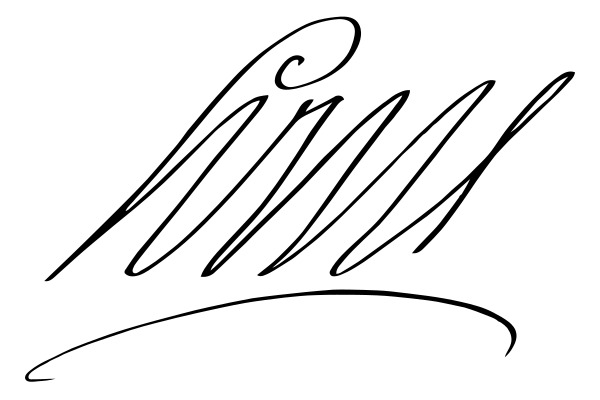
Signature of: louis xiv of france